Question: Which state is mentioned in the document?
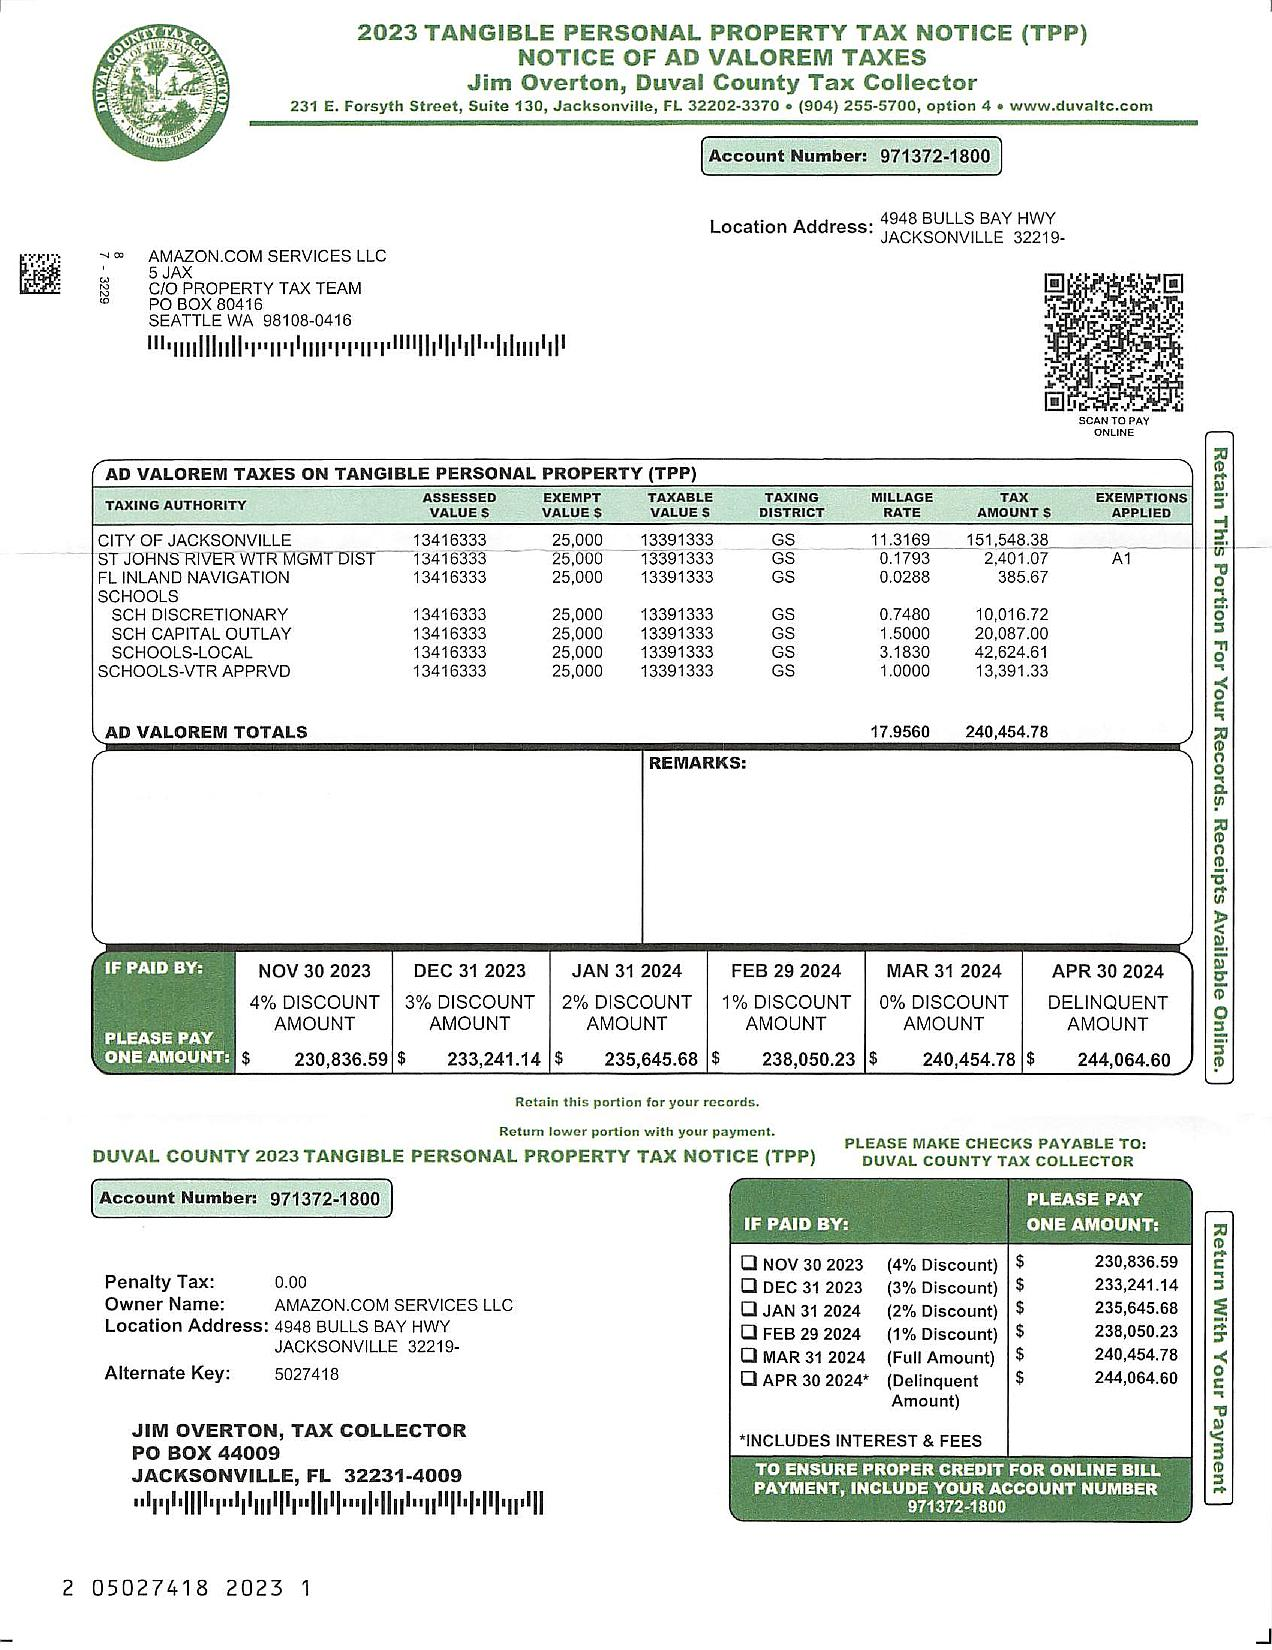
Answer: "FL"